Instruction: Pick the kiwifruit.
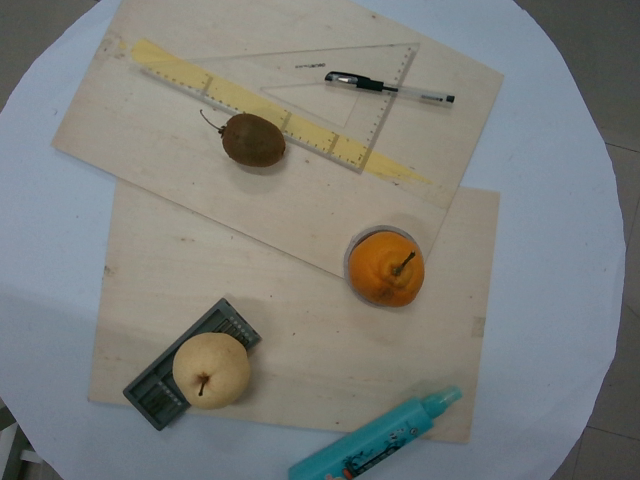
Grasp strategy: vertical